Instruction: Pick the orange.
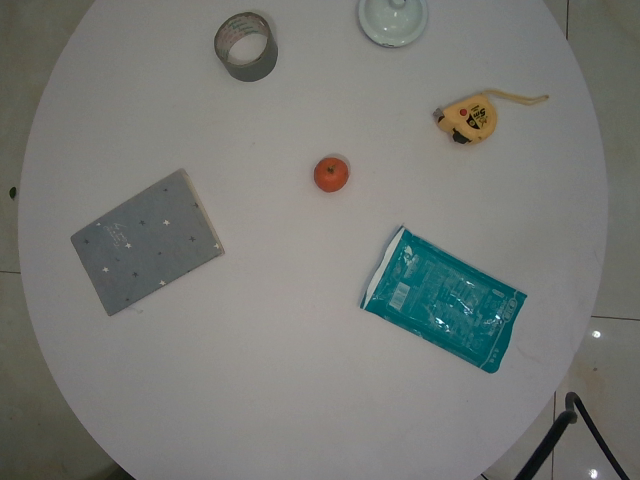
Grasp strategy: vertical